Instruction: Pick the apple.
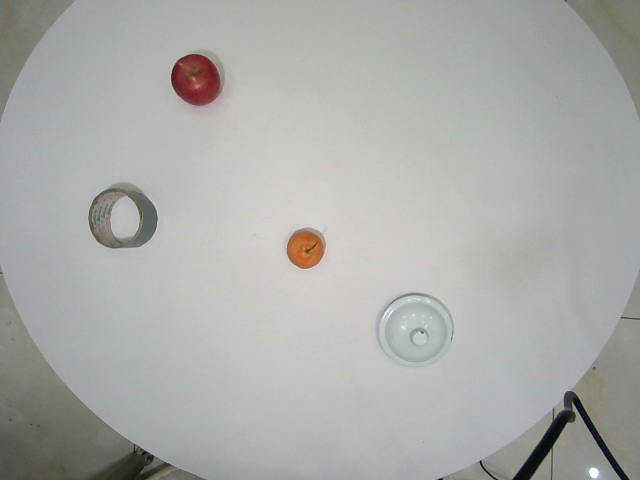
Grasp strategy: vertical